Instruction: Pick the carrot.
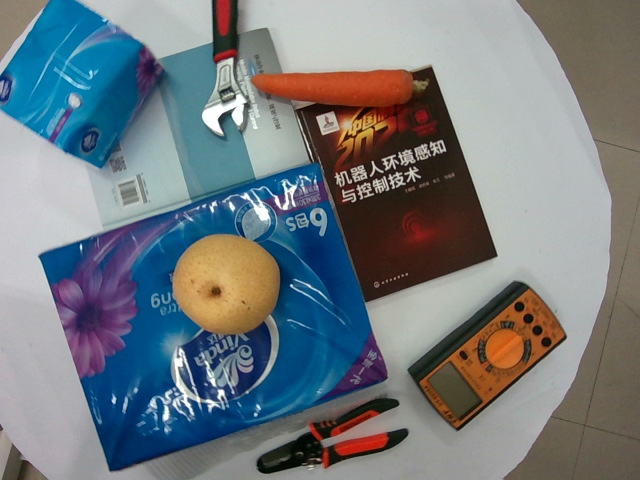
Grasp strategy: vertical